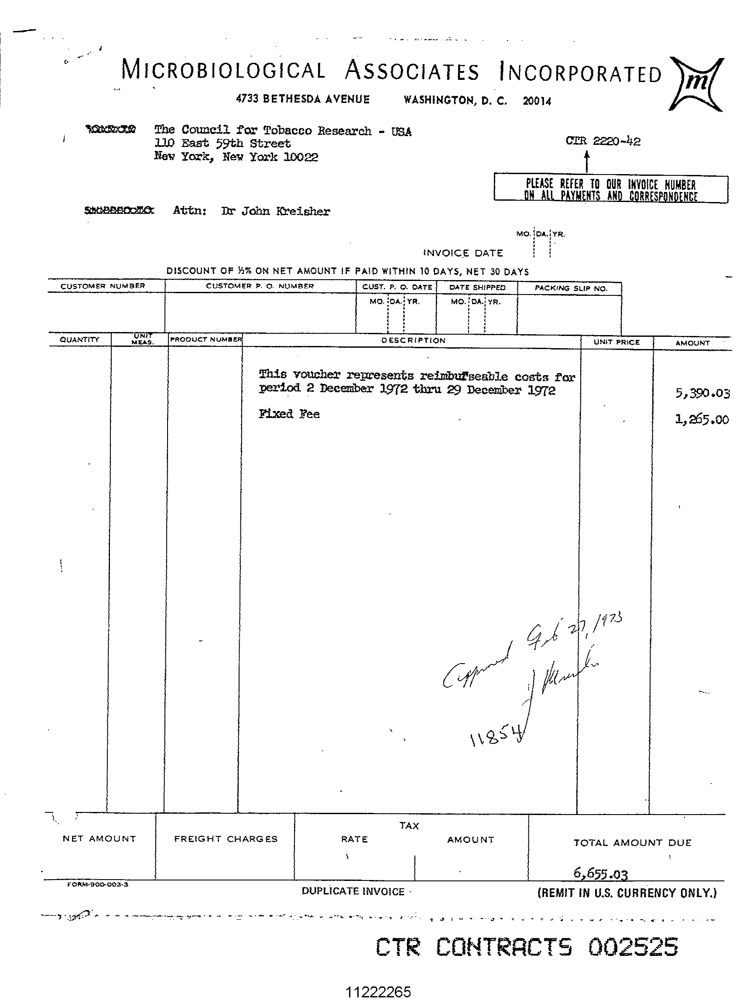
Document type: Invoice